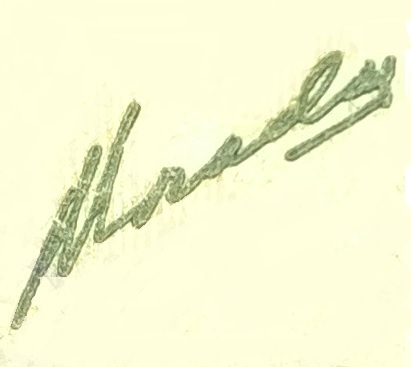
Signature of: mario losada